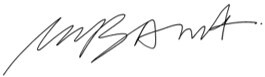
Signature of: wibawanto nugroho widodo